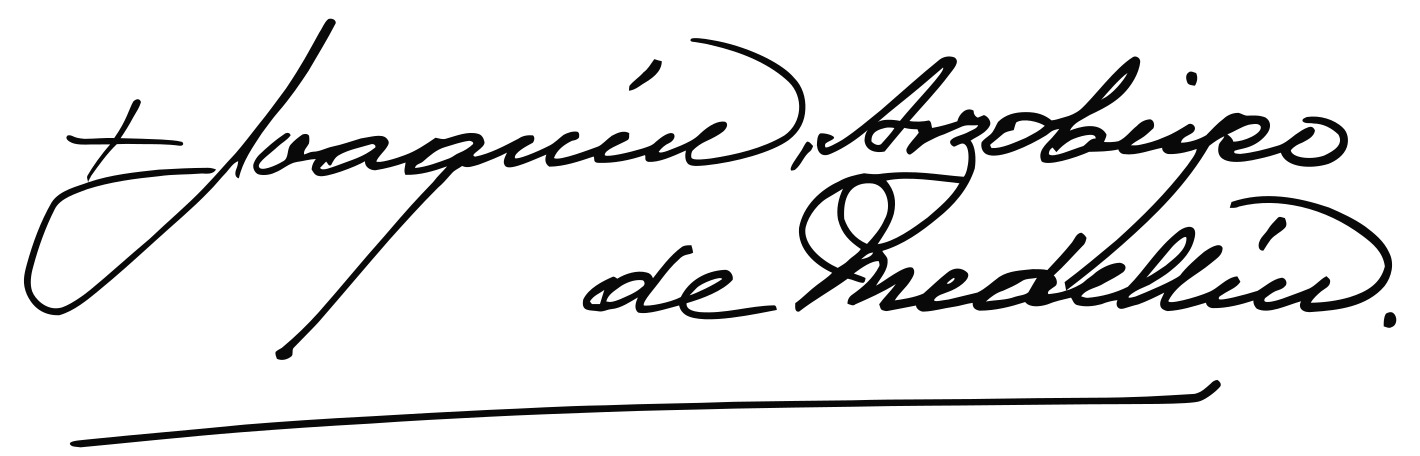
Signature of: joaquín garcía benítez